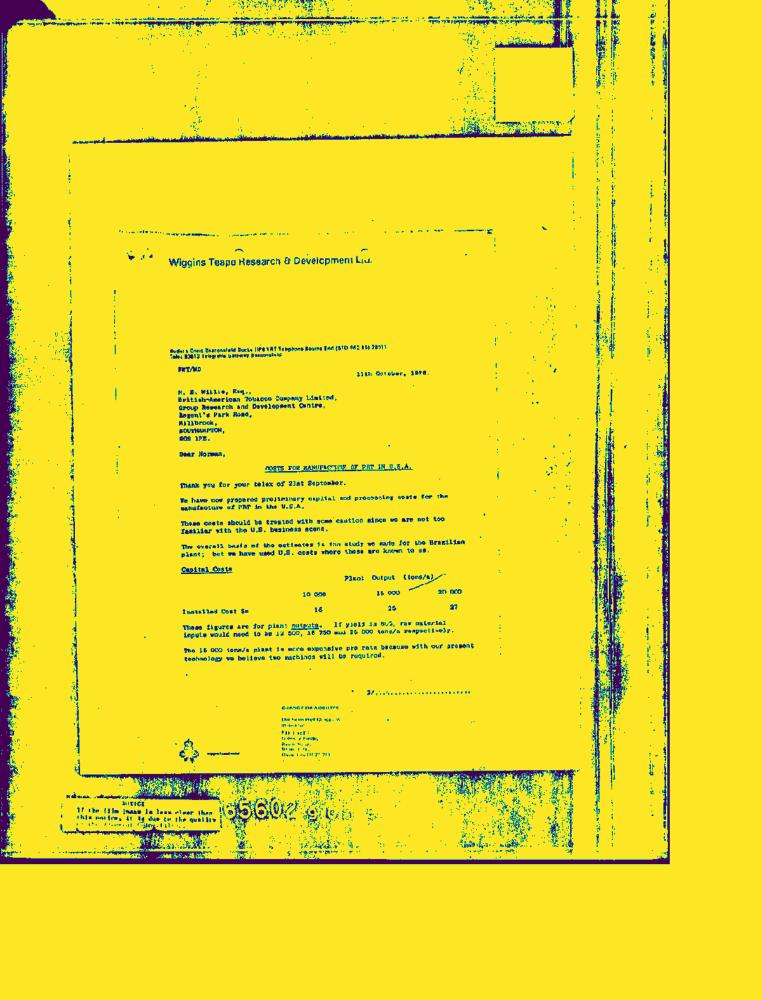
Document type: Letter-Doc